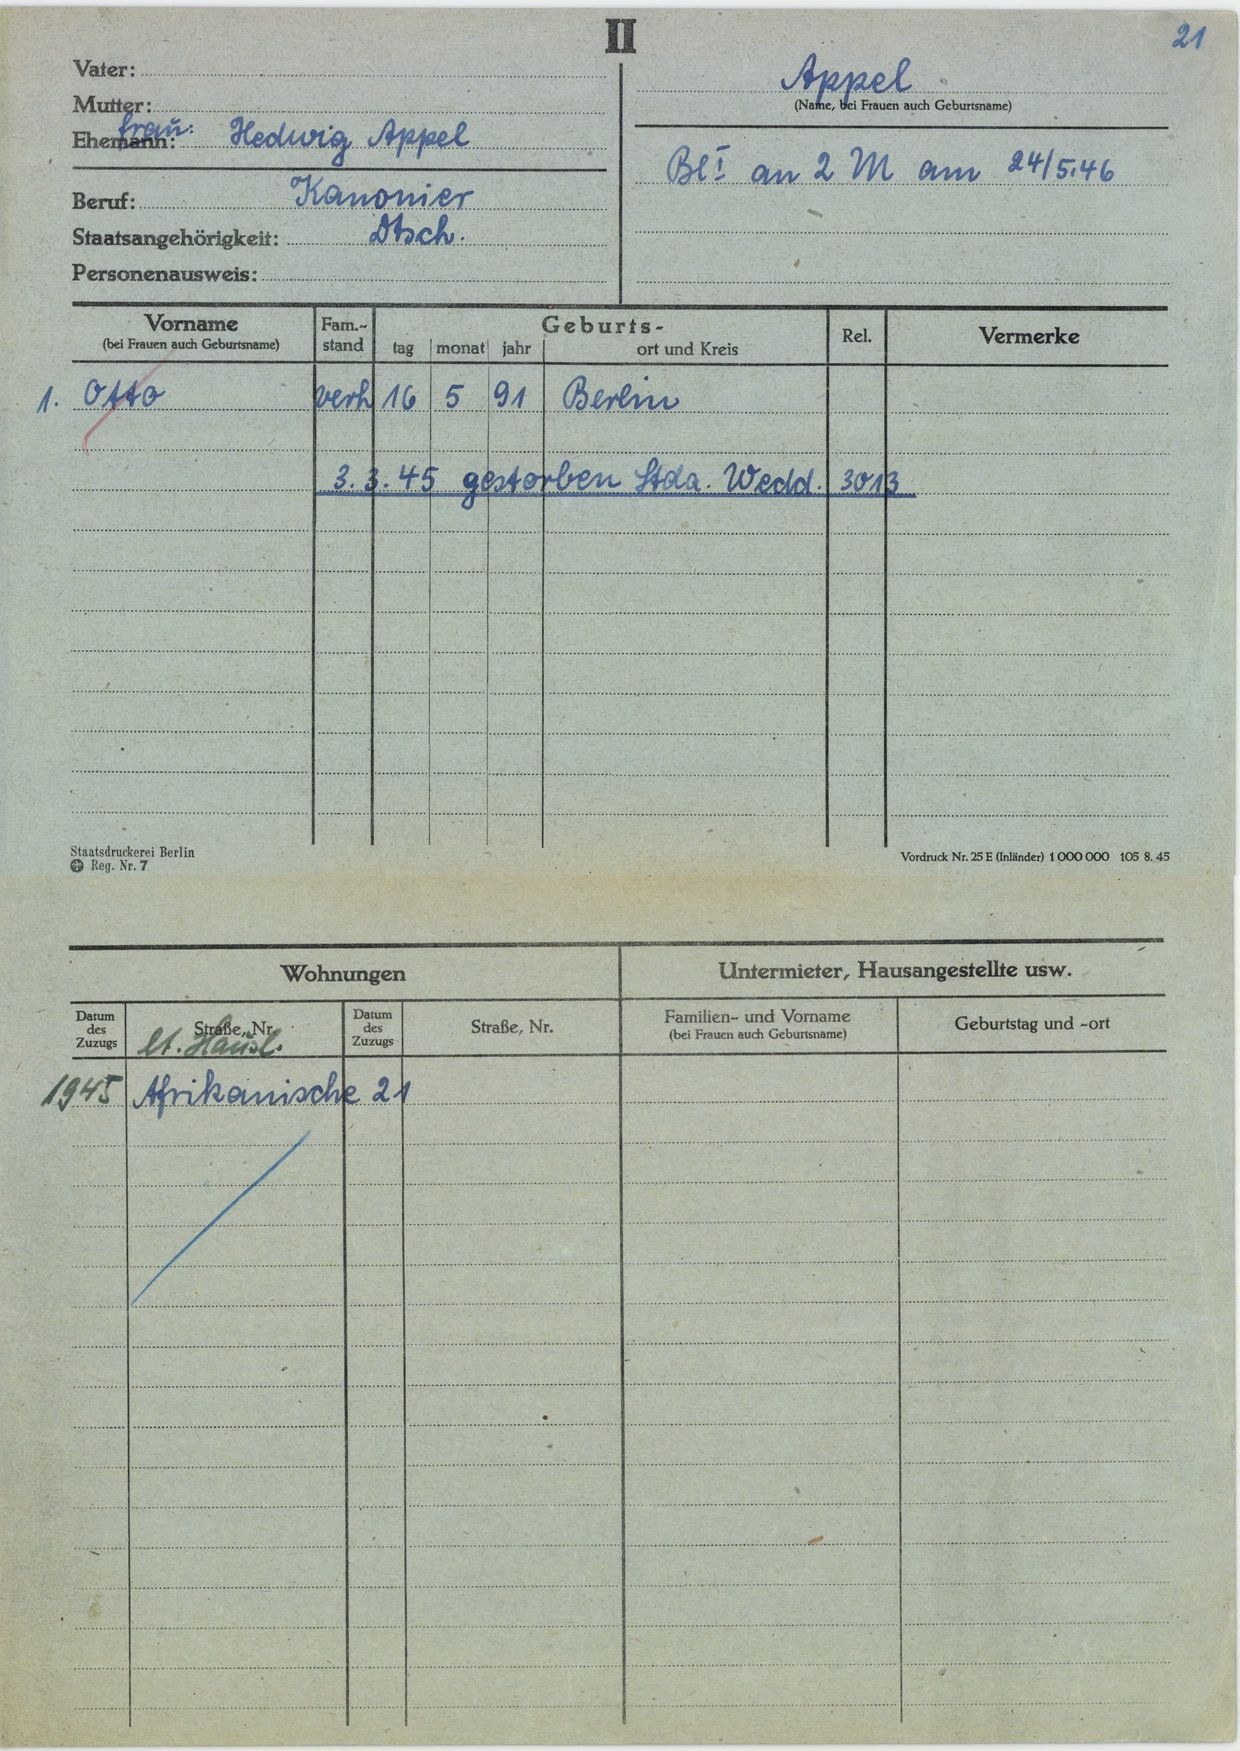
Appel